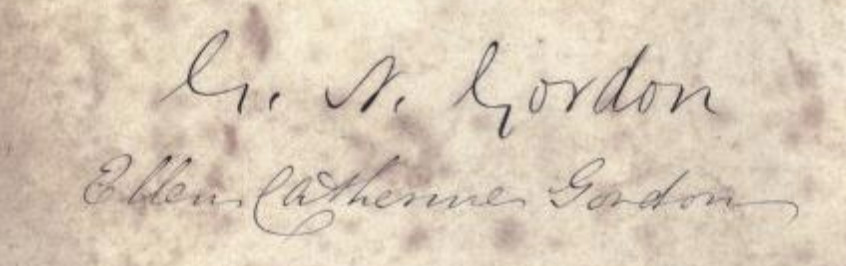
Signature of: george n gordon